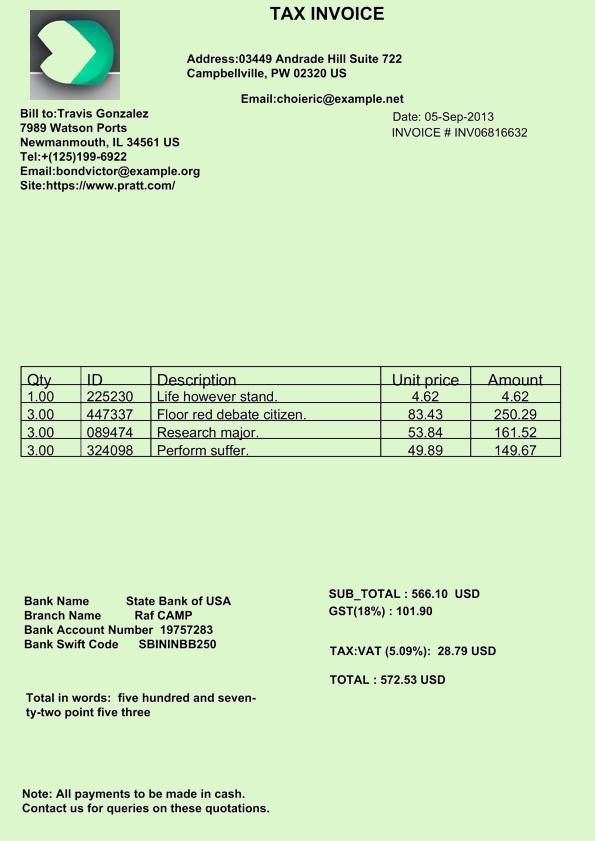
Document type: Invoice